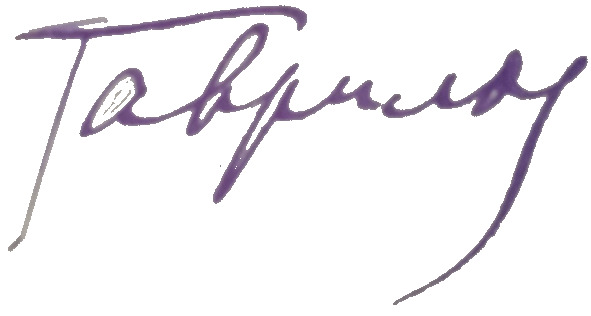
Signature of: ivan havrylov